Question: What could the diagnosis suggest?
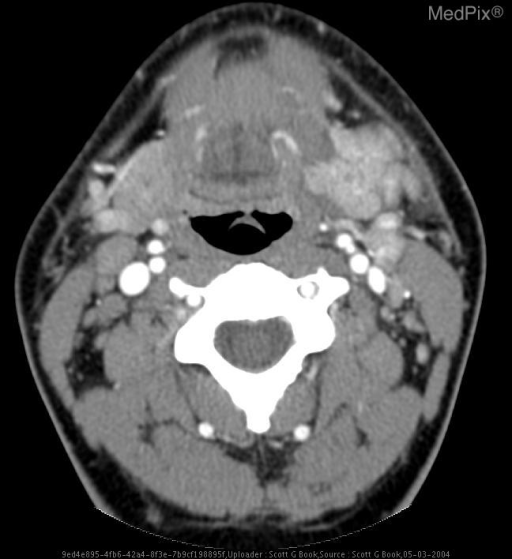
Answer: The possible diagnosis includes Bacterial or viral infection.
Inflammatory disease by stones or radiation
Autoimmune diseases including  Sj?gren disease, lupus
Granulomatous diseases: Tuberculosis, tularemia, sarcoidosis, catscratch disease, actinomycosis
Drug-related
Benign neoplasms
Malignant neoplasms.
Endocrine causes including hypothyroidism and diabetes mellitus
Metabolic causes icluding vitamin deficiency,  bulimia, malabsorption.